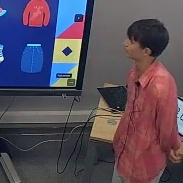
Транскрипция: I want to suggest you to pick your level of what you want to do. So I have the easy, medium and hard. They are quite easy, all of them, but you can choose.
Категория: Коммуникативные модальности
Подкатегория: Невербальное; Паравербальное
Описание действия: Педагог подходит к доске, указывает рукой на задание и дает выбор ученикам различных уровней сложности, подчеркивая это восходящей интонацией.
Контекст и комментарии: 1. Контекст ДО: ученики выполнили викторину и перешли к следующему заданию. 2. Реакция ПОСЛЕ: ученики внимательно следят за действиями учителя на доске. 3. Педагогический смысл: действие эффективно, так как жест направляет внимание и снижает когнитивную нагрузку (Sweller), а восходящая интонация выделяет ключевую информацию и создаёт приглашающий, поддерживающий тон, способствуя вовлечённости учеников.